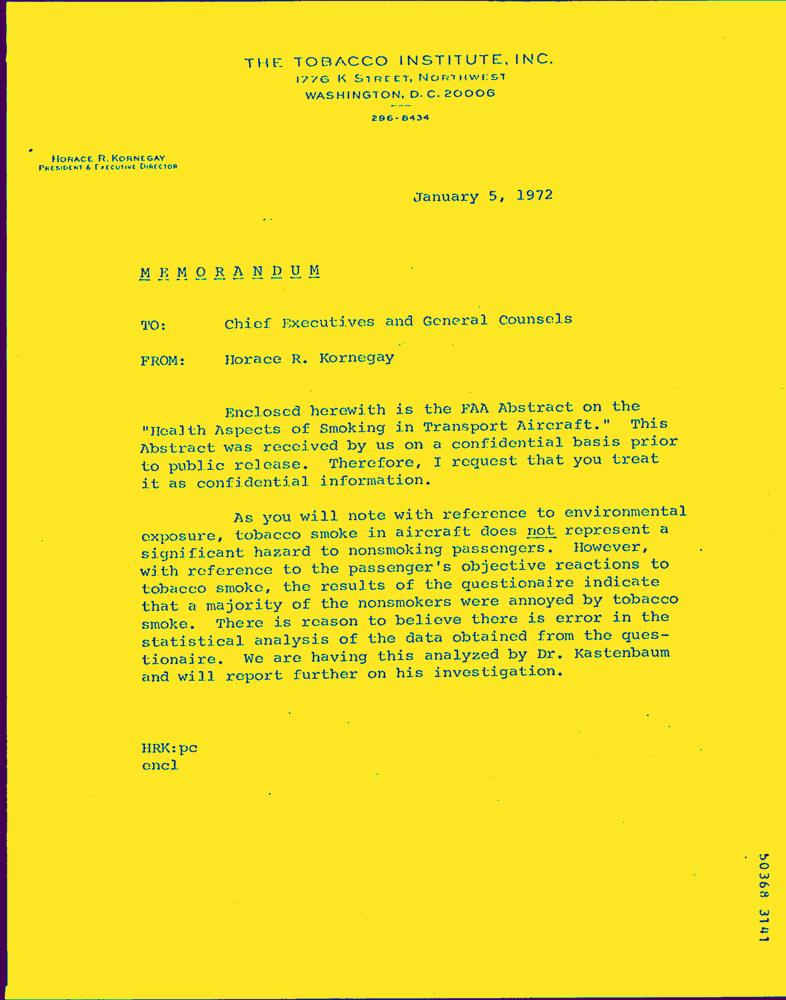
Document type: Letter-Doc